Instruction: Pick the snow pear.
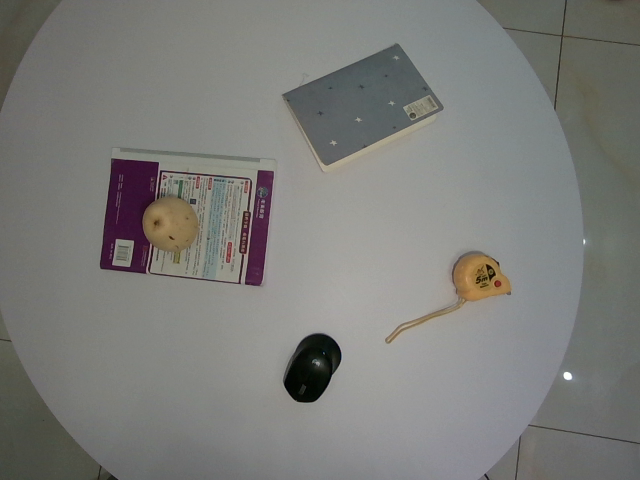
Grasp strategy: vertical